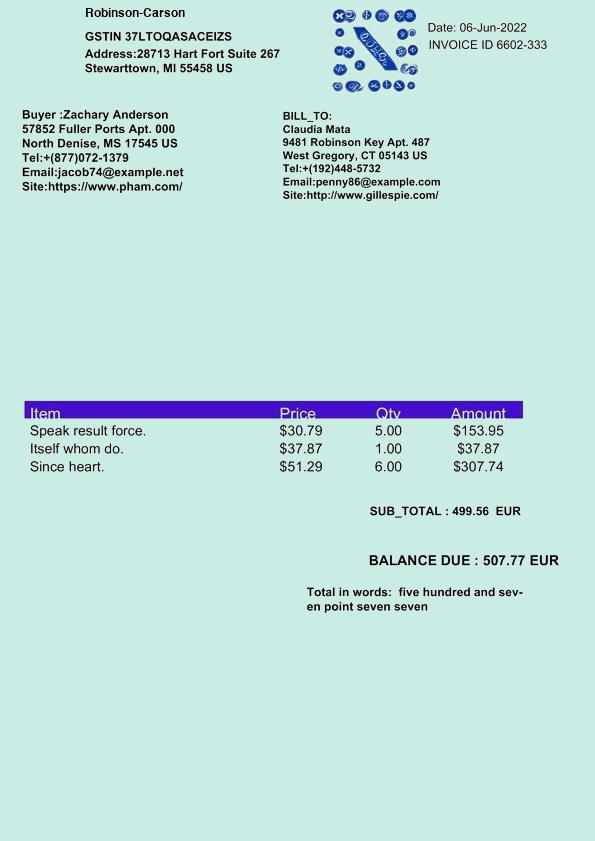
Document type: Invoice